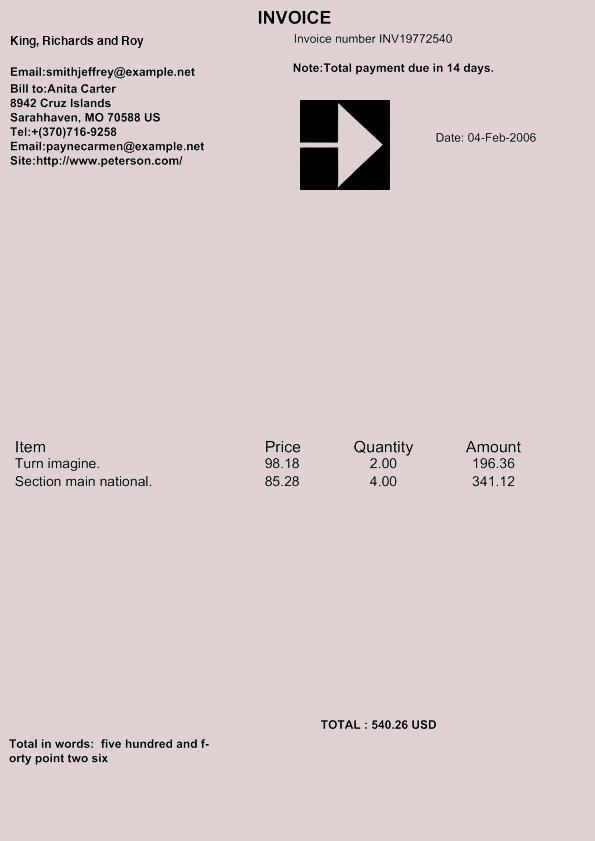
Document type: Invoice